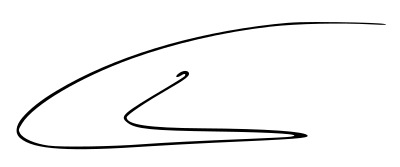
Signature of: cordae